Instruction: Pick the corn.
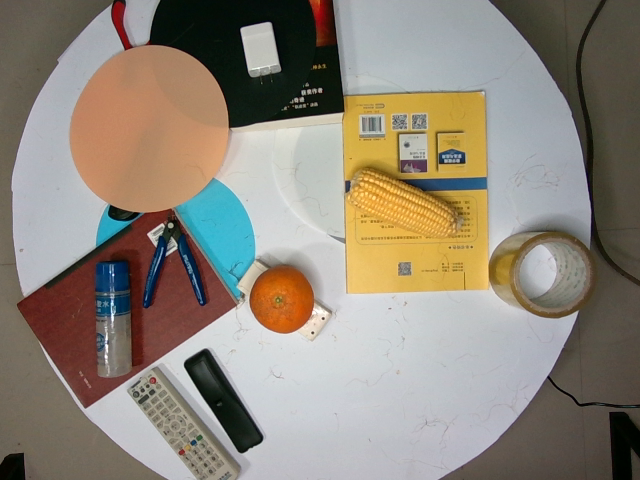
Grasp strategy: vertical